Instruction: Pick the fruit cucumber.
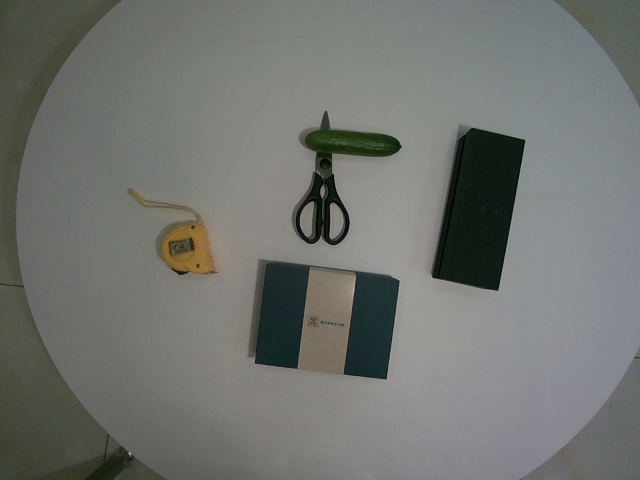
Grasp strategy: vertical